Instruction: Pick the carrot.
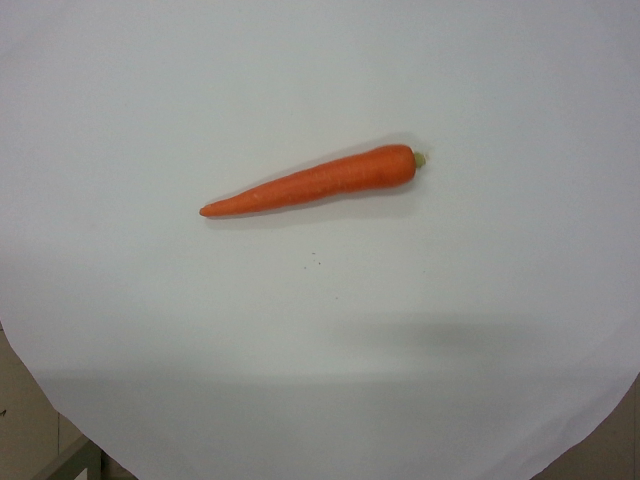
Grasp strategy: vertical